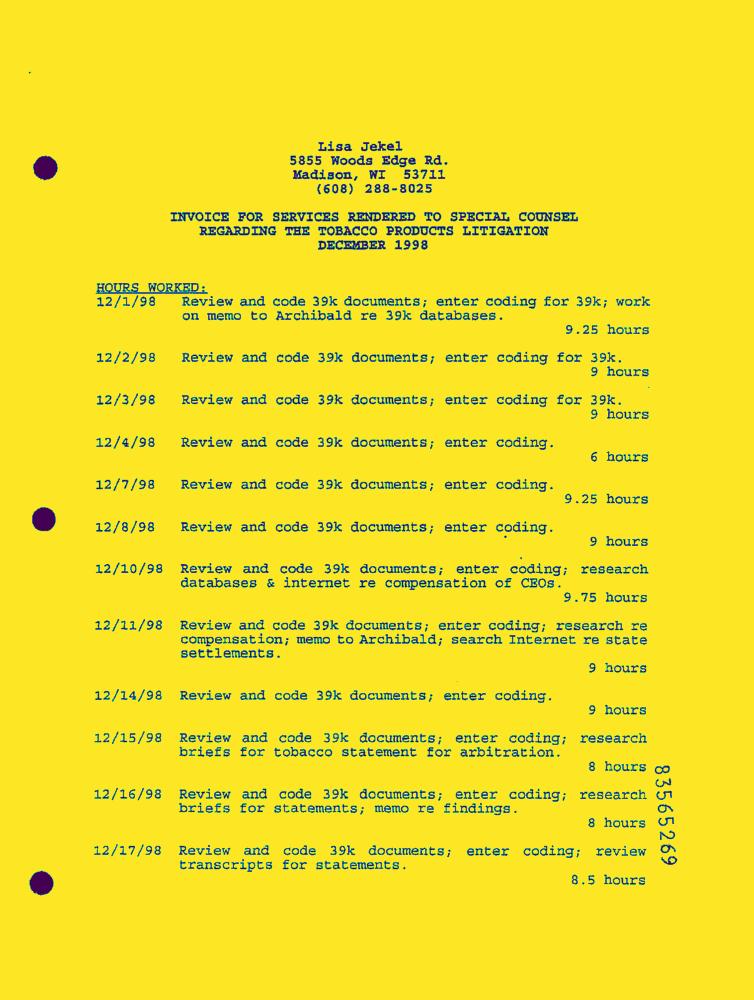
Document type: Invoice-Doc